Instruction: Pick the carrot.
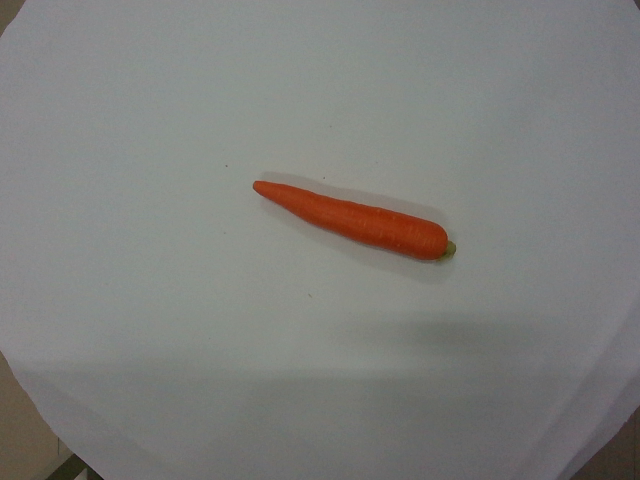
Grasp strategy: vertical